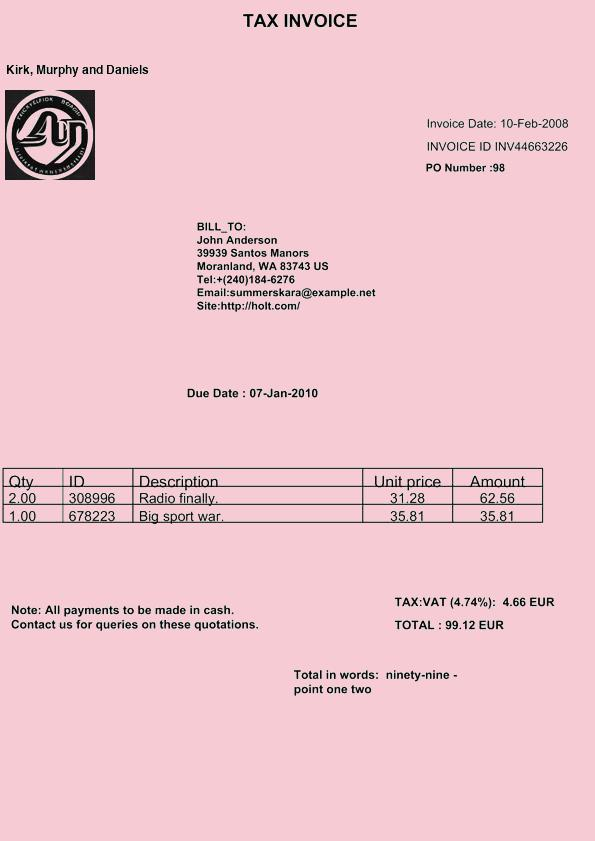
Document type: Invoice